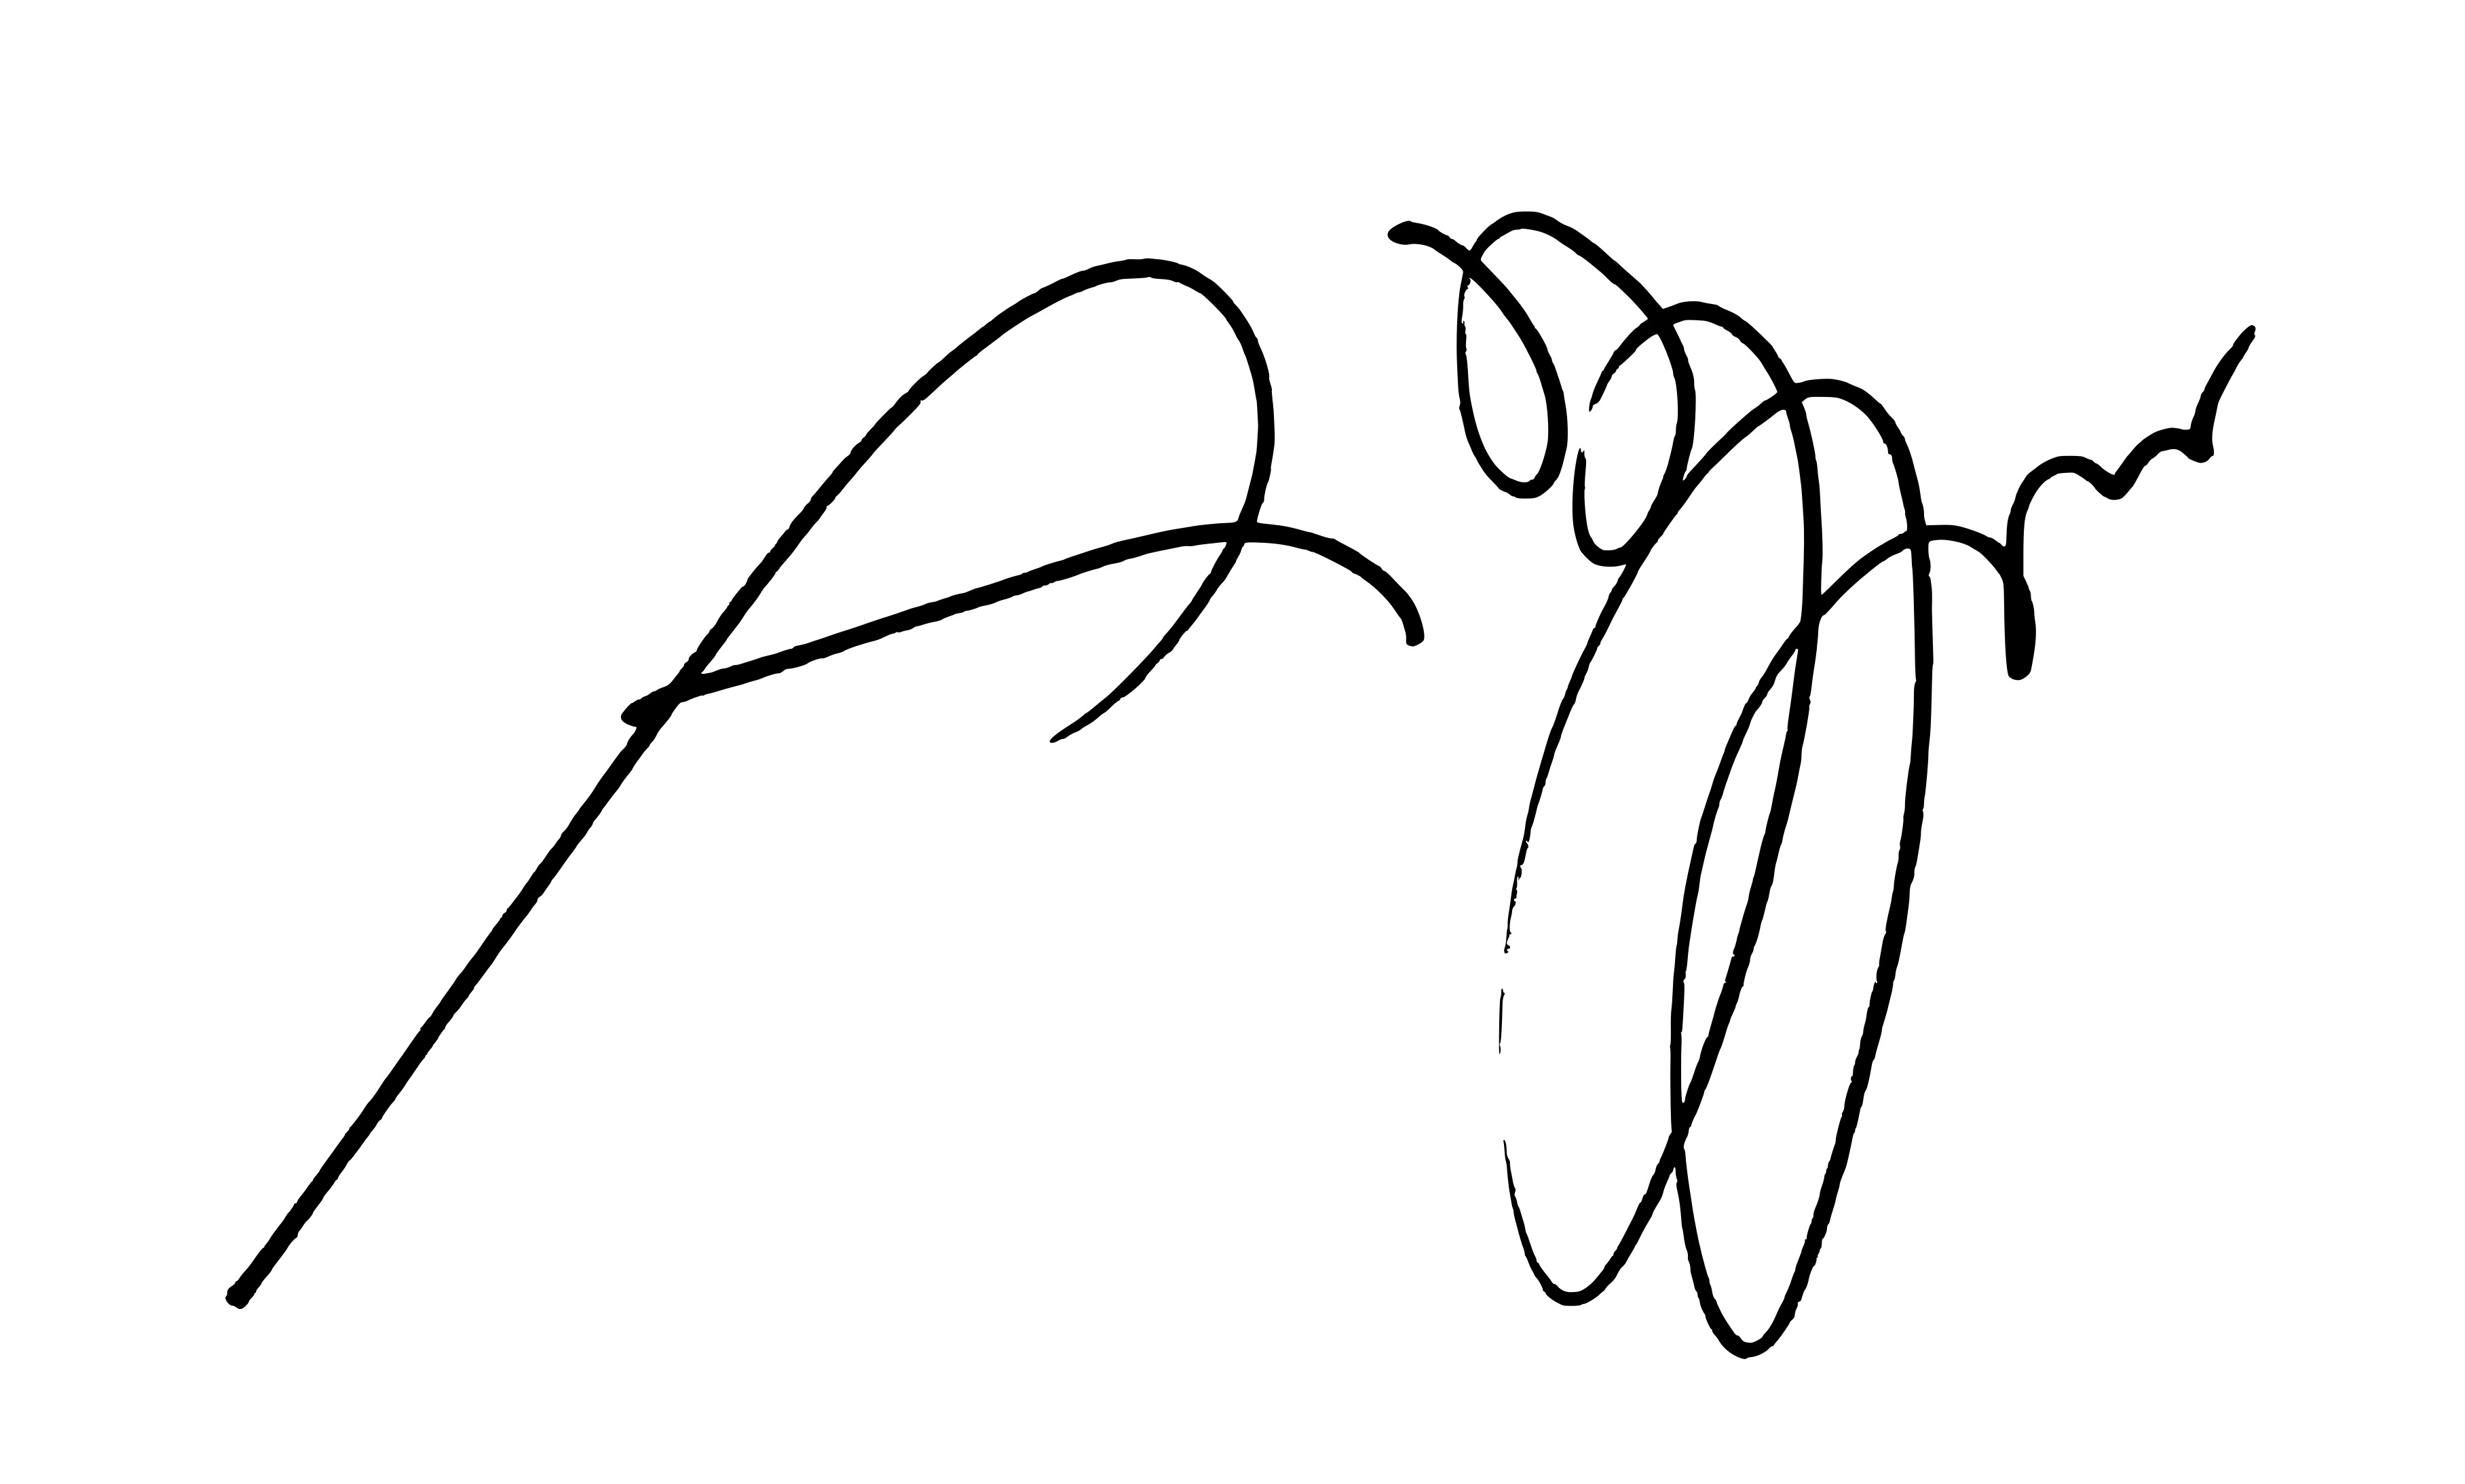
Signature of: alexandre vassiliev